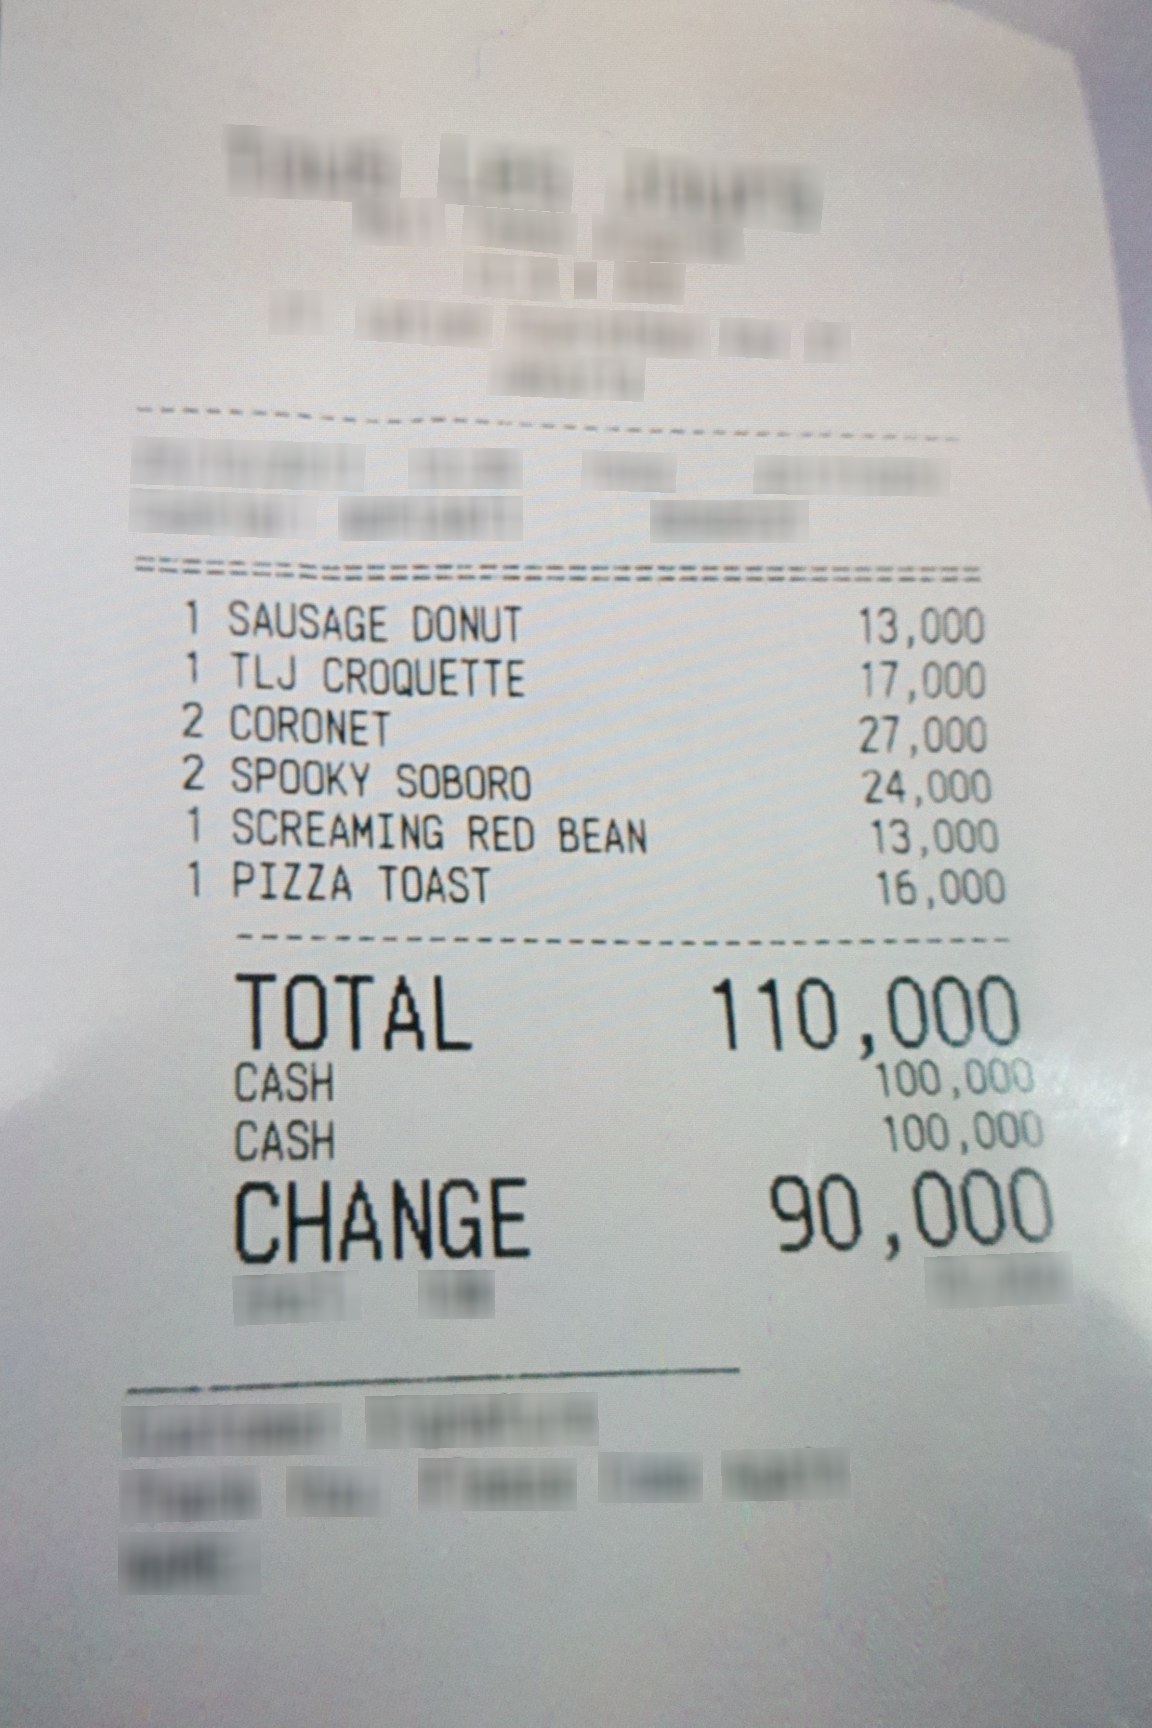
Number of items: 6
Total: 110,000
OCR text regions:
text: TOTAL
text: 110,000
text: CASH
text: 100,000
text: CASH
text: 100,000
text: CHANGE
text: 90,000
text: 1
text: SAUSAGE
text: DONUT
text: 13,000
text: 1
text: TLJ
text: CROQUETTE
text: 17,000
text: 2
text: CORONET
text: 27,000
text: 2
text: SPOOKY
text: SOBORO
text: 24,000
text: 1
text: SCREAMING
text: RED
text: BEAN
text: 13,000
text: 1
text: PIZZA
text: TOAST
text: 16,000